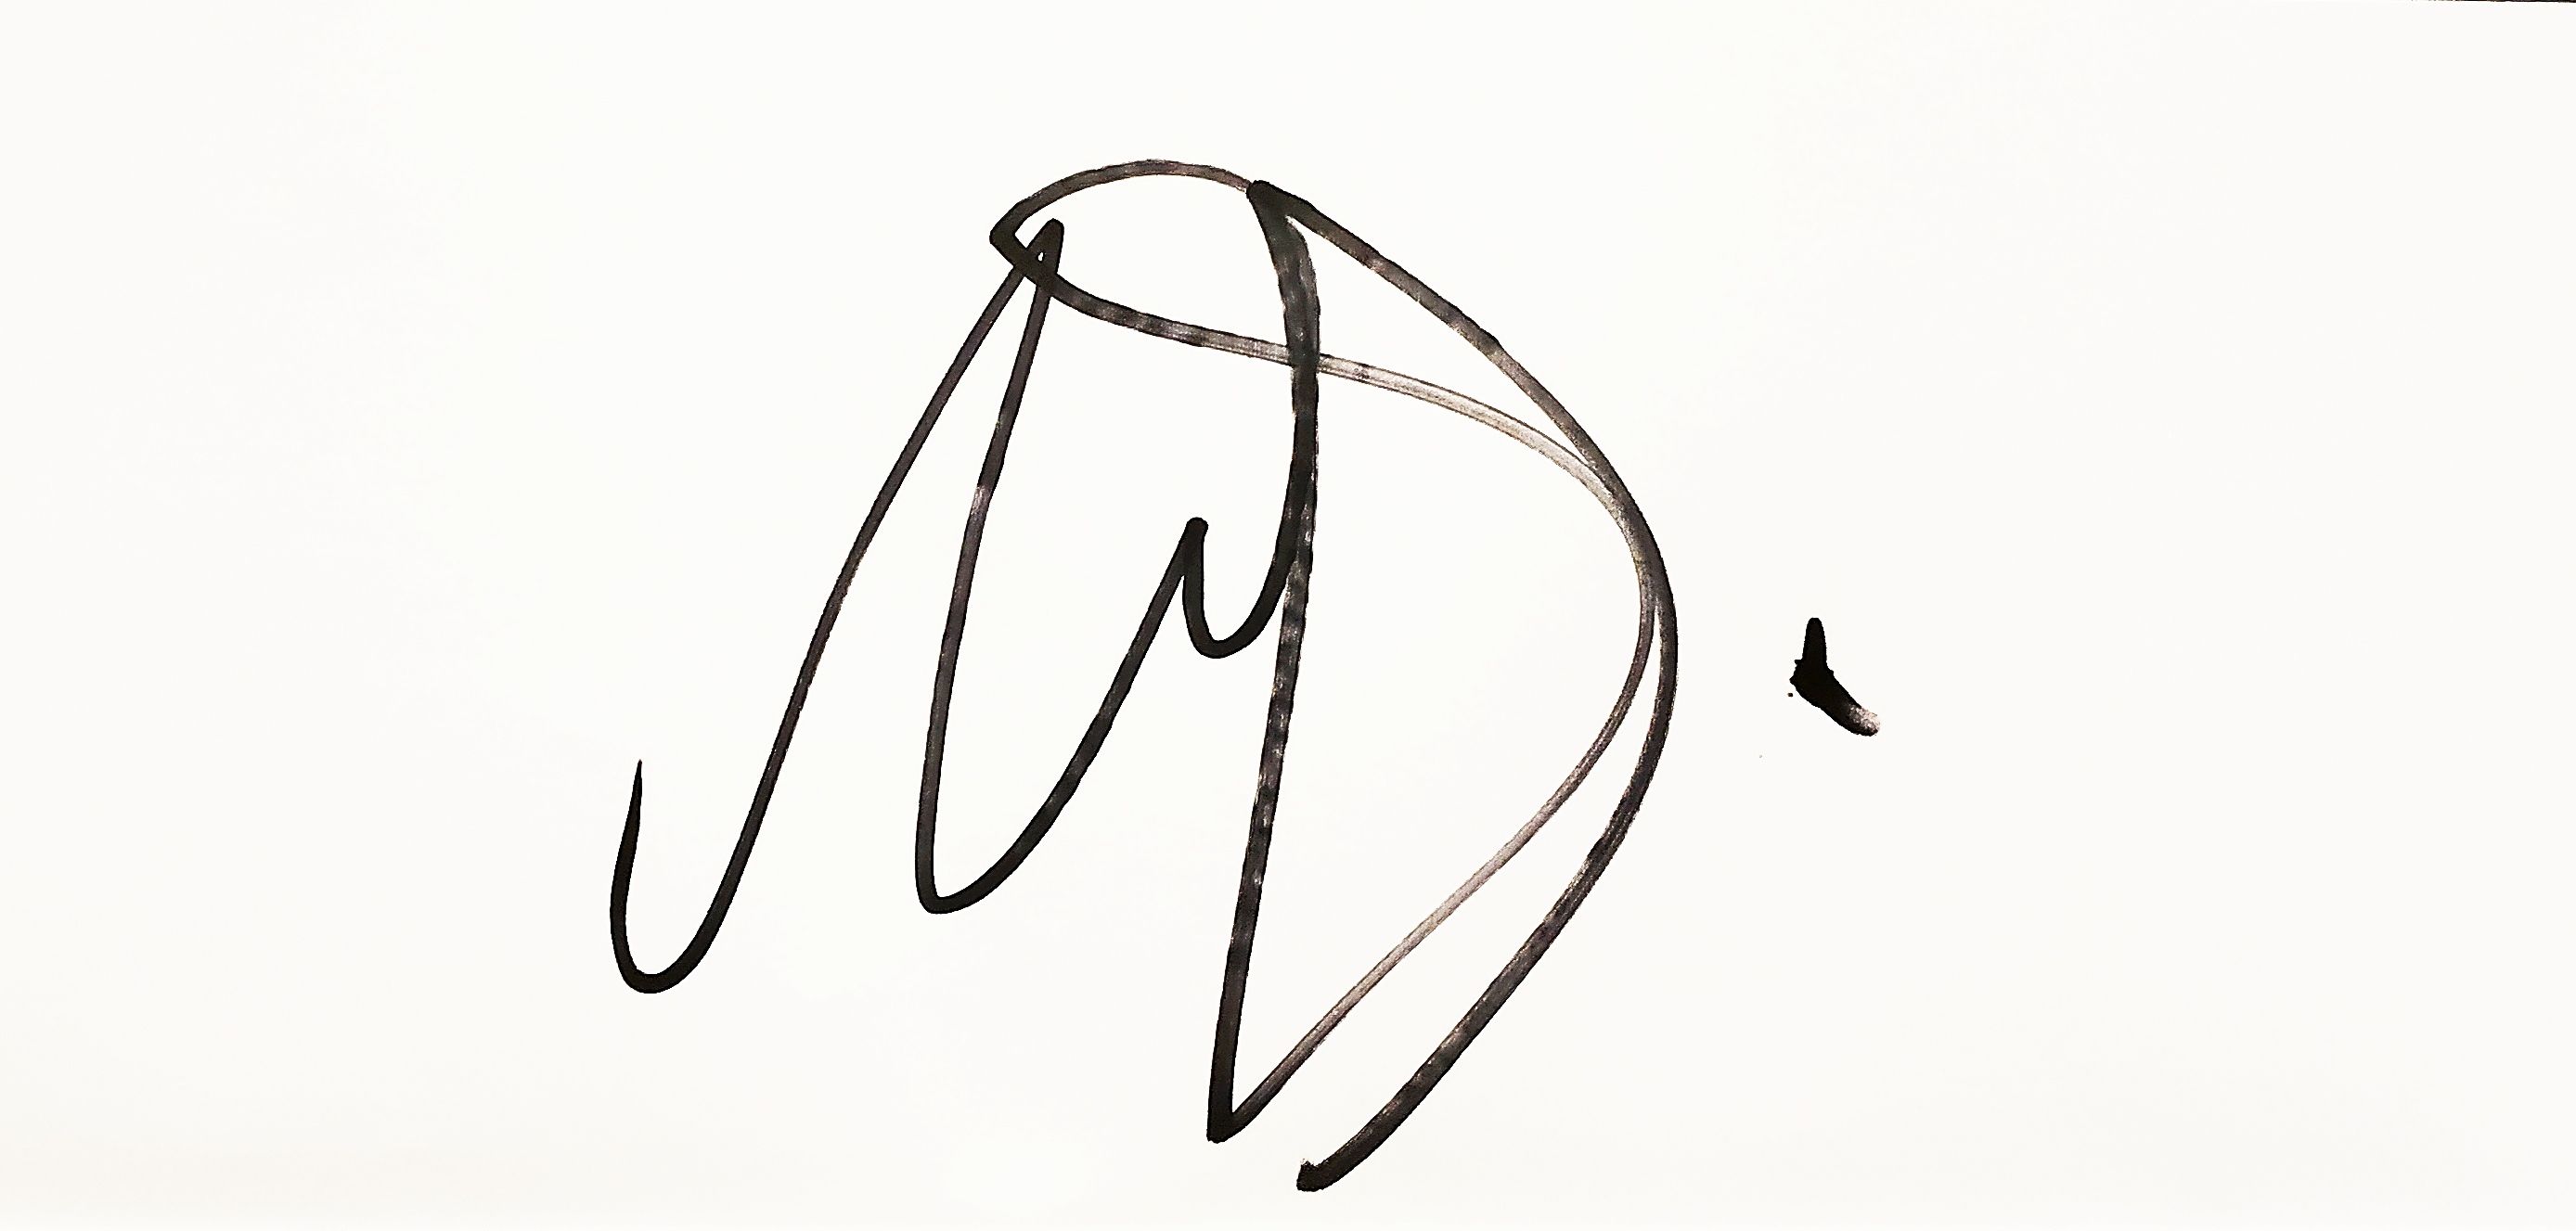
Signature of: mati diop